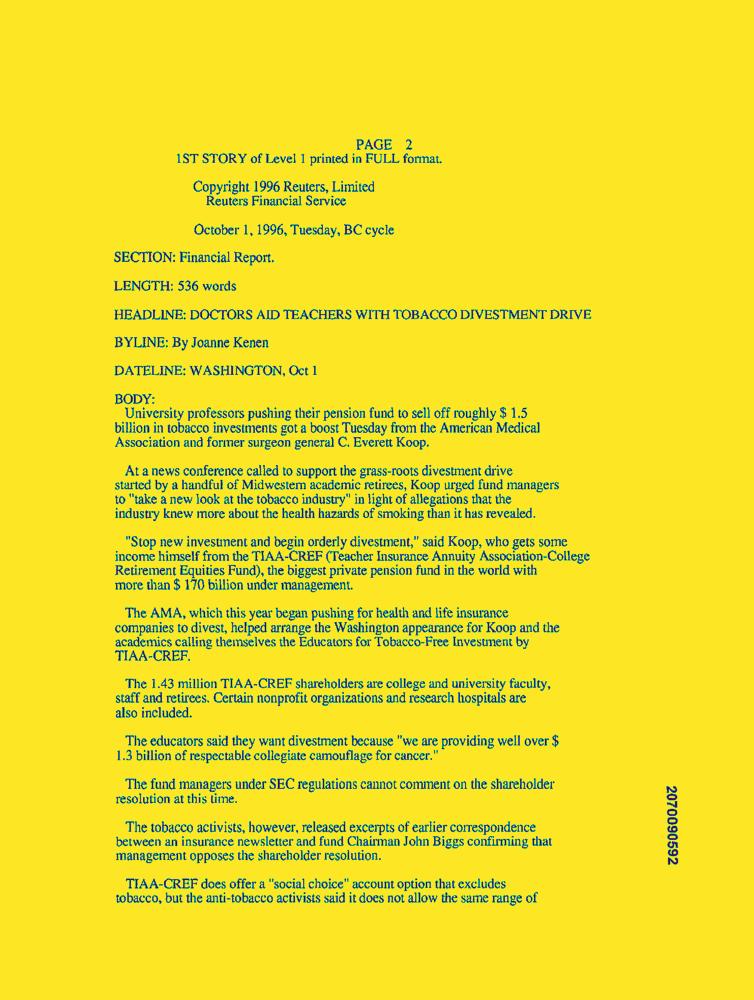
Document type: News-Article